Question: What are the imaging findings?
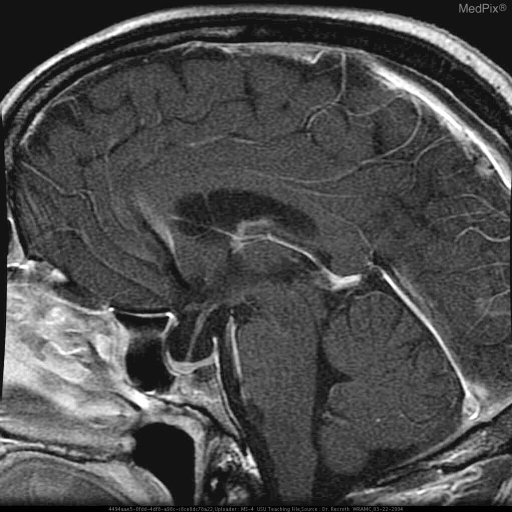
Answer: The imaging shows Focal cyst like collection of fluid at the sella turcica which minimally displaces the pituitary tissue inferiorly and the surrounds the pituitary infundibulum, but does not displace it. The sella is minimally expanded to 1.6 cm in diameter. Focal cyst like collection of fluid at the sella turcica which minimally displaces the pituitary tissue inferiorly and the surrounds the pituitary infundibulum, but does not displace it. The sella is expanded to 1.6 cm in diameter..